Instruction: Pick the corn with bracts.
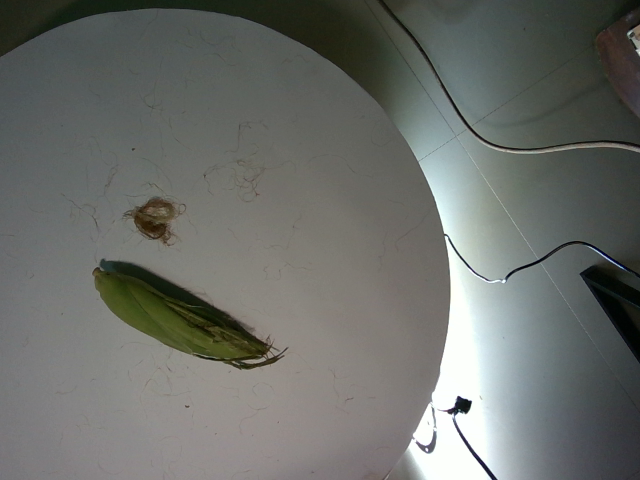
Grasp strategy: vertical